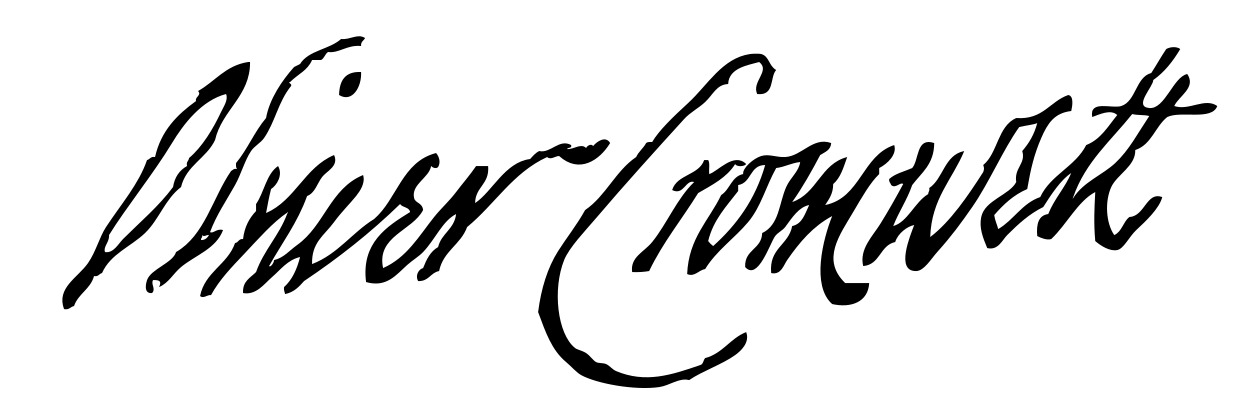
Signature of: oliver cromwell